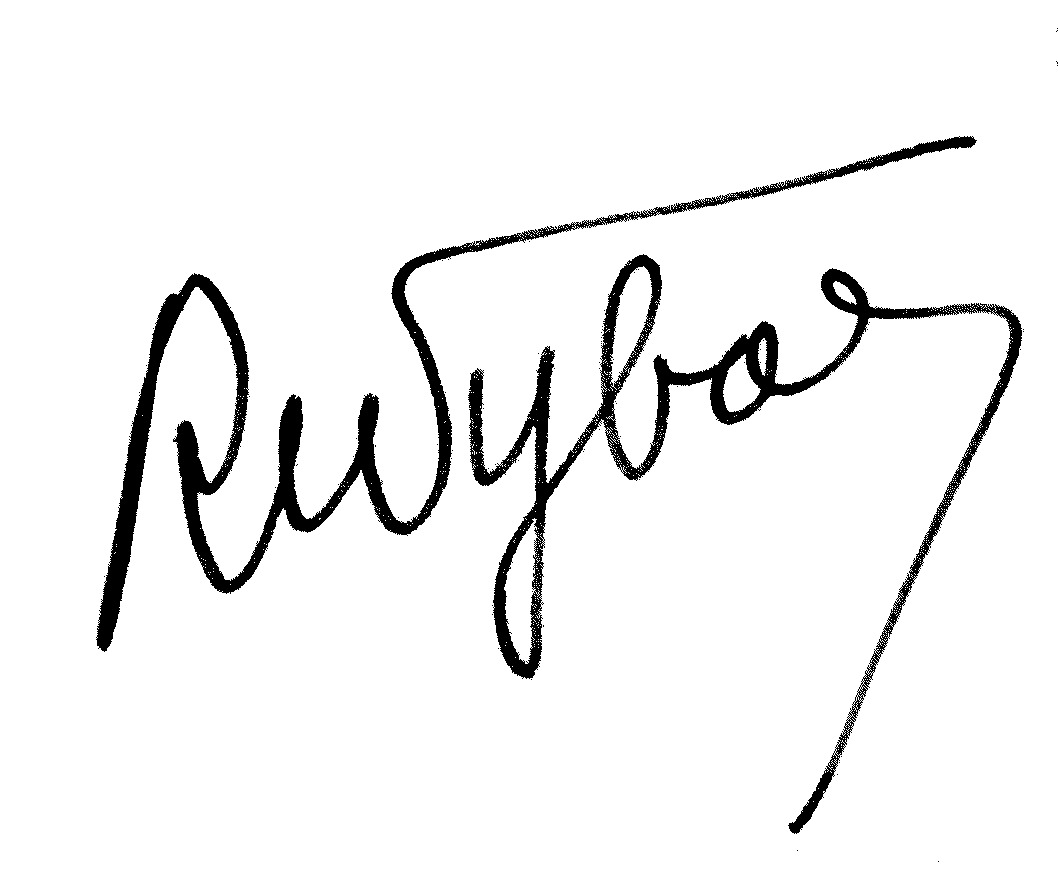
Signature of: roger wybot